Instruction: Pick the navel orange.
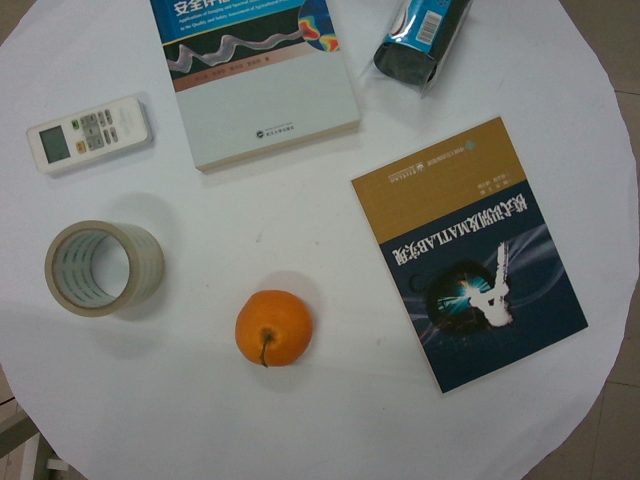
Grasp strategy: vertical